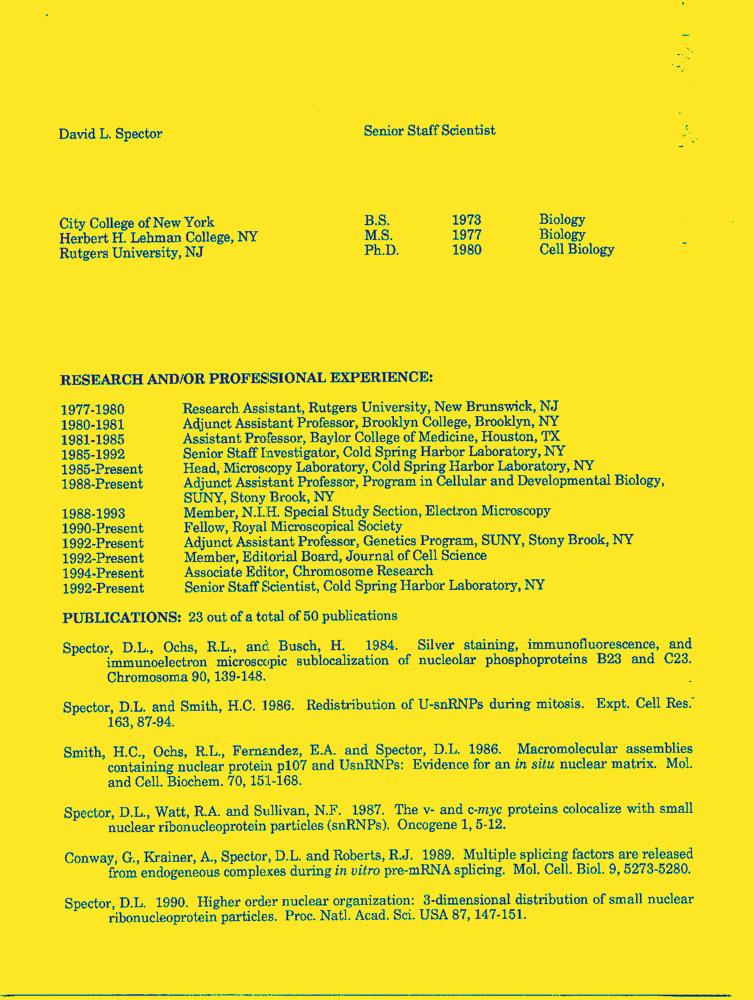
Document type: Resume-Doc